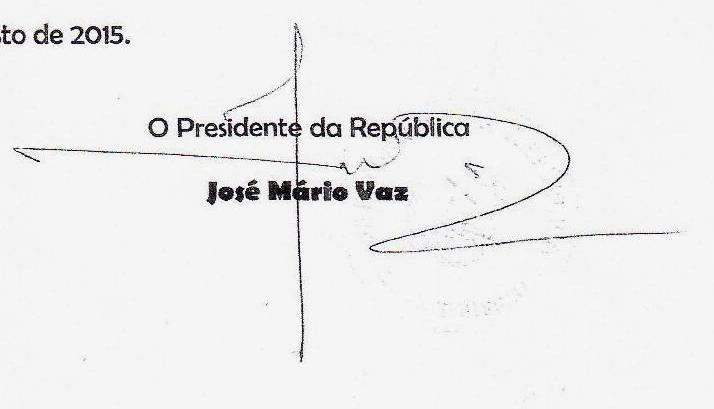
Signature of: josé mário vaz